Question: Talk about the condition:
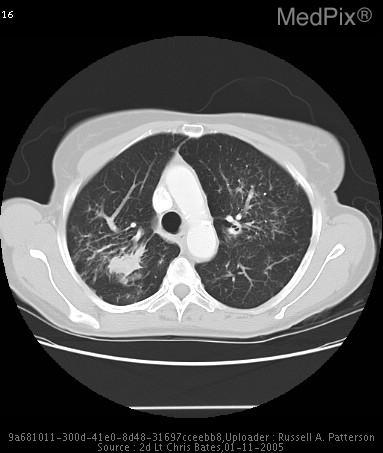
Answer: The disease is discussed as: Sarcoidosis is a granulomatous disorder of unknown etiology that can affect multiple systems; the presence of noncaseating granulomas in the involved organs is what characterizes it pathologically.  Sarcoidosis is estimated to have a prevalence of 10-20 per 100,000 and is 3-4 times more common in African Americans than Caucasians.  The most common target of sarcoidosis is the lungs, around 90% of all patients with sarcoidosis have lung involvement, resulting in the main symptoms including cough, dyspnea, chest pain, and the less common features include fatigue, weakness, malaise, fever, and weight loss.  Sarcoidosis, when in its extrapulmonary form, can result in a plethora of other complaints depending on the organ system affected.  But approximately 50% of those with sarcoidosis are asymptomatic at the time it is discovered.  The treatment for sarcoidosis is not straightforward.  It is typically agreed upon that treatment should begin if the patient is symptomatic, if lung function is deteriorating, or the radiological findings associated with sarcoidosis are worsening.  The current primary treatment is with daily oral corticosteroids.  The best dose is not known so a dose must be chosen by balancing the risk of adverse effects versus the benefits of therapy.  Treatment typically lasts between 6 to 12 months.